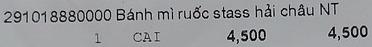

<table>
<tr>
<td>291018880000 Bánh mì ruốc stass hải châu NT
<td>1</td>
<td>CAI</td>
<td>4,500</td>
<td>4,500</td>
</tr>
</table>